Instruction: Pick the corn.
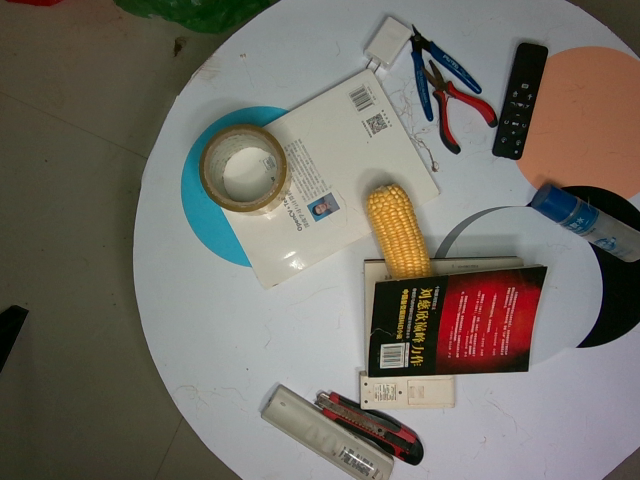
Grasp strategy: vertical